Question: How is the history relevant to the case?
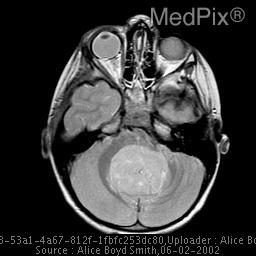
Answer: The patient's history of 4 year old male with increasing ataxia over a one month period. is key in understanding the case.